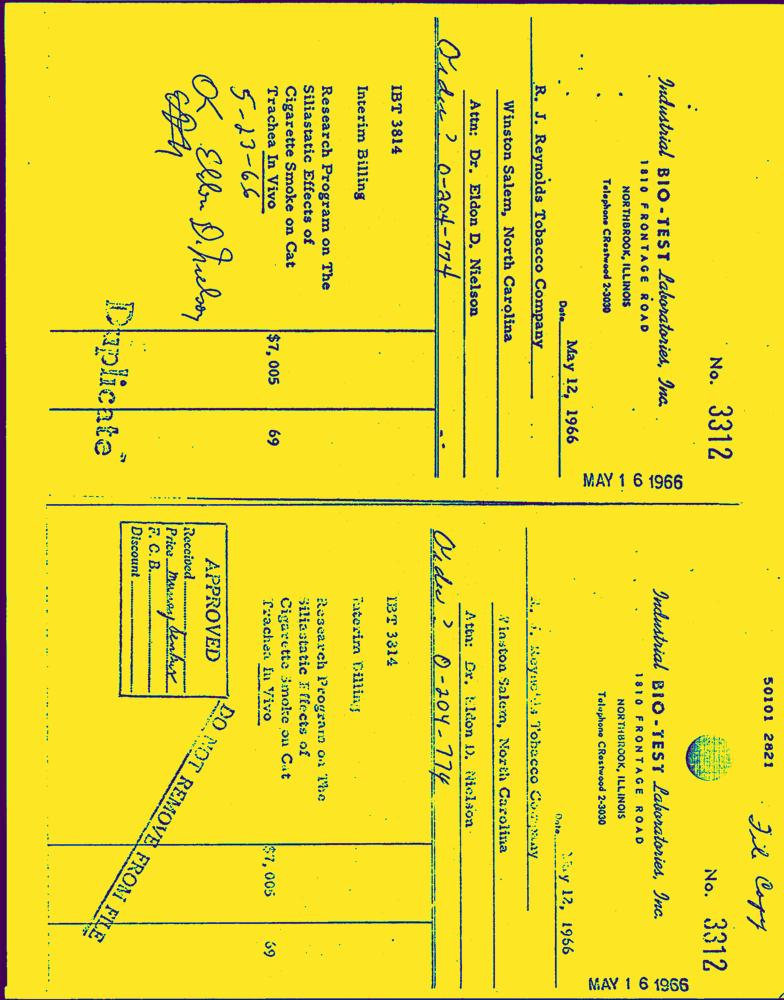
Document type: Invoice-Doc